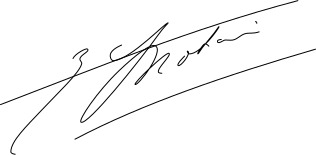
Signature of: louis notari